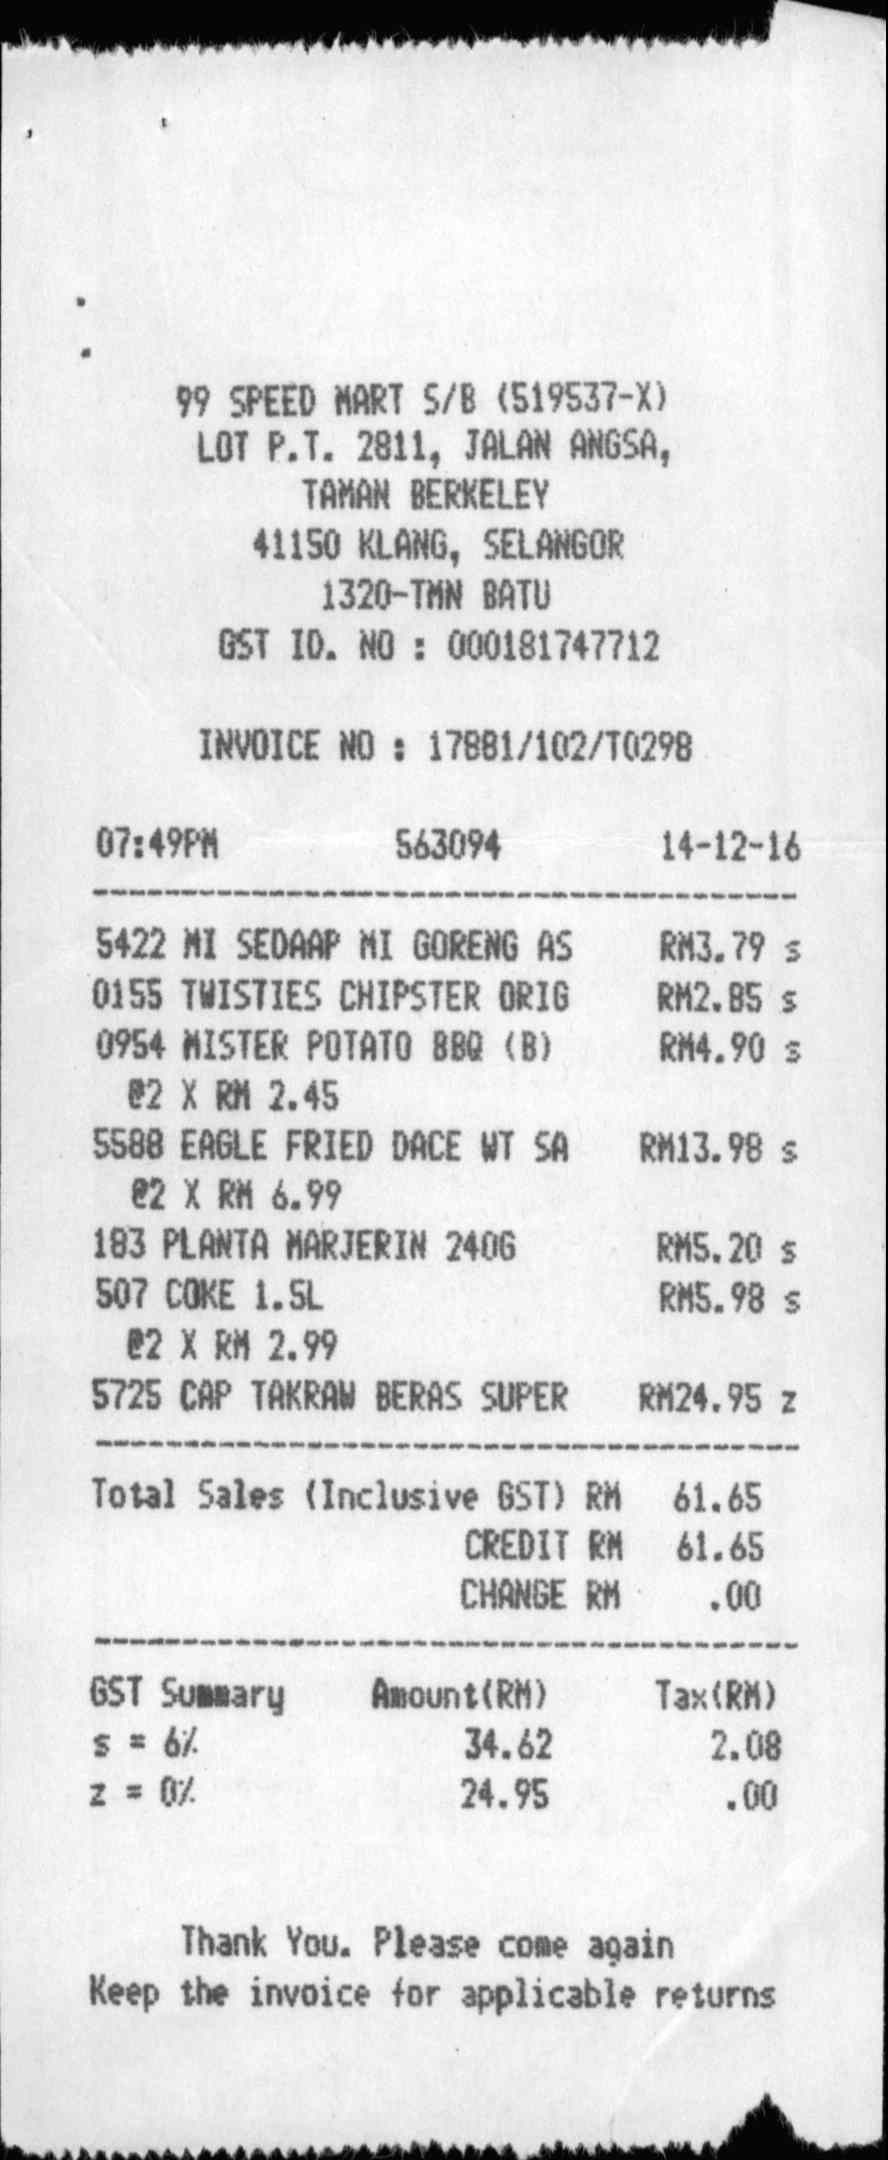
99 SPEED MART S/B (519537-X)
LOT P.T. 2811, JALAN ANGSA,
TAMAN BERKELEY
41150 KLANG, SELANGOR
1320-TMN BATU
GST ID. NO : 000181747712
INVOICE NO : 17881/102/T0298
07:49PM
563094
14-12-16
5422 MI SEDAAP MI GORENG AS
0155 TWISTIES CHIPSTER ORIG
0954 MISTER POTATO BBQ (B)
@2 X RM 2.45
5588 EAGLE FRIED DACE WT SA
@2 X RM 6.99
183 PLANTA MARJERIN 240G
RM5.20 S
507 COKE 1.5L
RM5.98 S
@2 X RM 2.99
5725 CAP TAKRAW BERAS SUPER
RM24.95 Z
TOTAL SALES (INCLUSIVE GST) RM
CREDIT RM
CHANGE RM
61.65
61.65
.00
GST SUMMARY
AMOUNT(RM)
TAX(RM)
S = 6%
Z = 0%
34.62
24.95
2.08
.00
THANK YOU. PLEASE COME AGAIN
KEEP THE INVOICE FOR APPLICABLE RETURNS
RM3.79 S
RM2.85 S
RM4.90 S
RM13.98 S